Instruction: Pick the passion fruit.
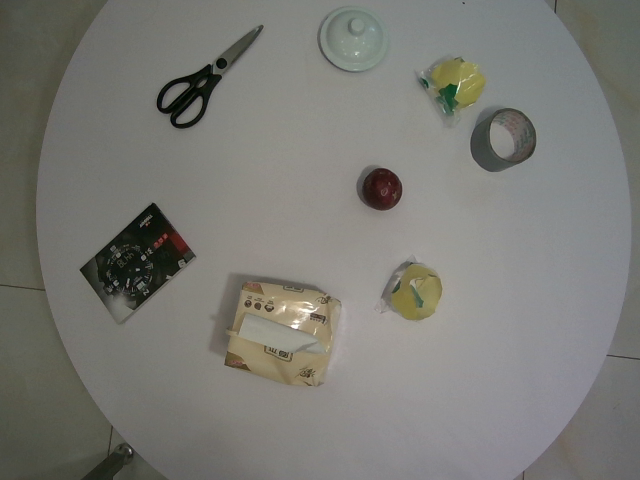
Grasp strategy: vertical